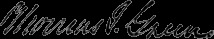
Signature of: thomas jefferson green